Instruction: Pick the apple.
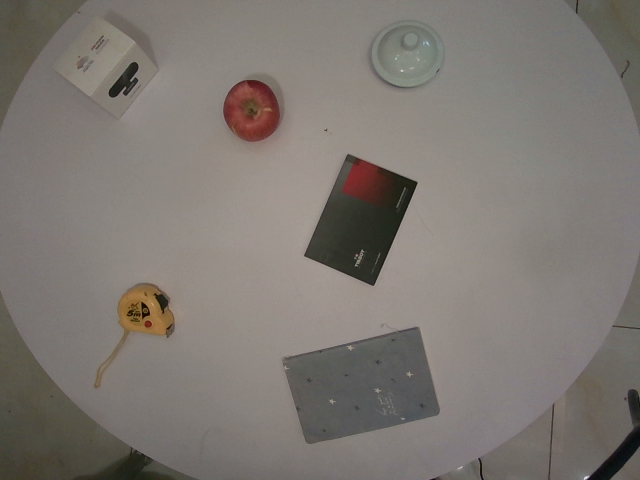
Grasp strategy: vertical